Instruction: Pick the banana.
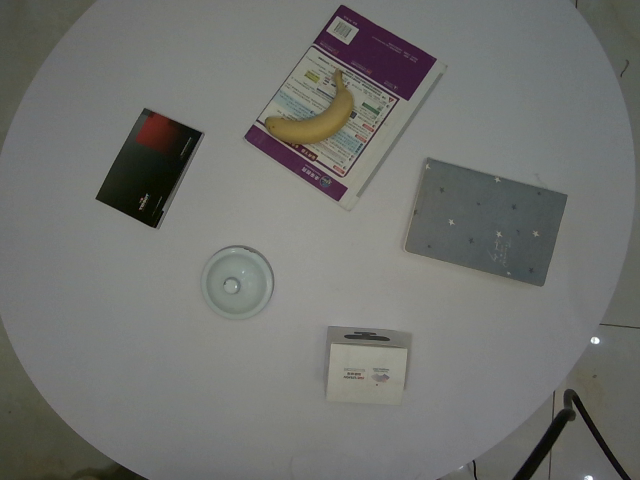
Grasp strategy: vertical